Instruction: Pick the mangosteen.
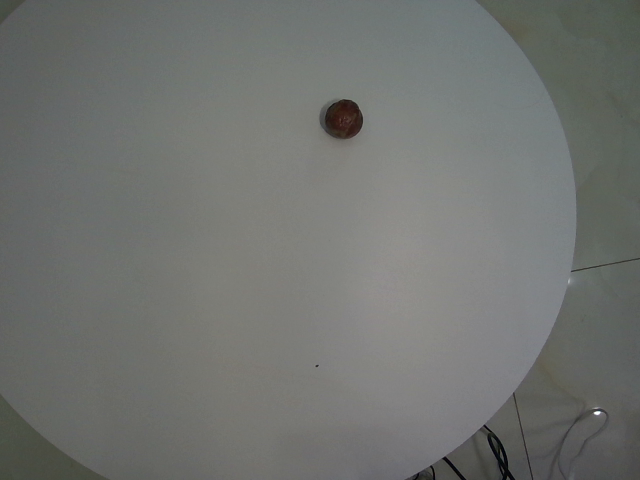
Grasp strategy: vertical